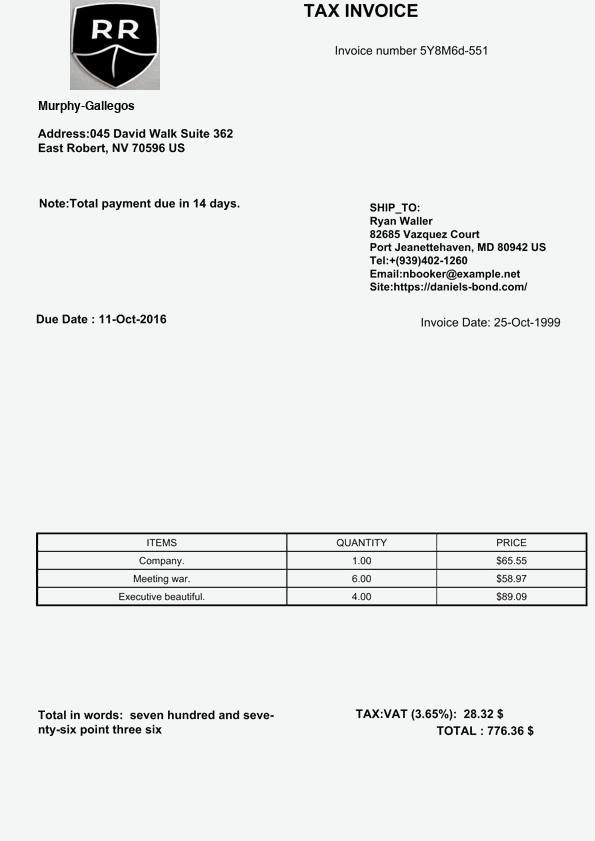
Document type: Invoice